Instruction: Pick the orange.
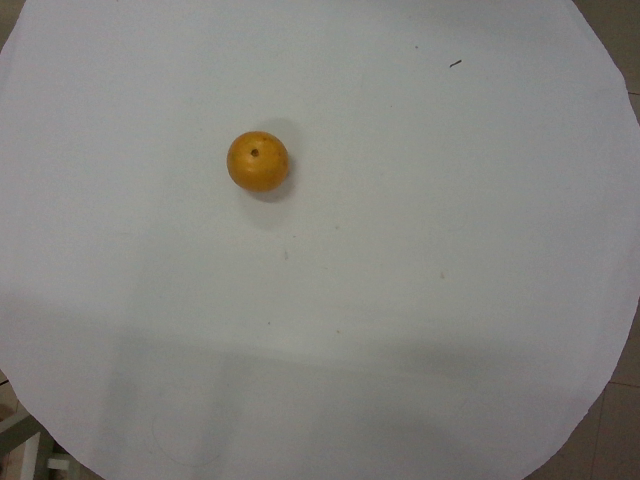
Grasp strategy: vertical